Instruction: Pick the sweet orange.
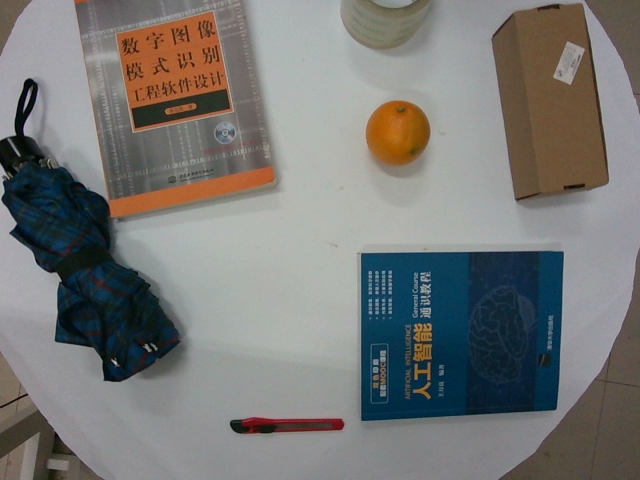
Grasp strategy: vertical